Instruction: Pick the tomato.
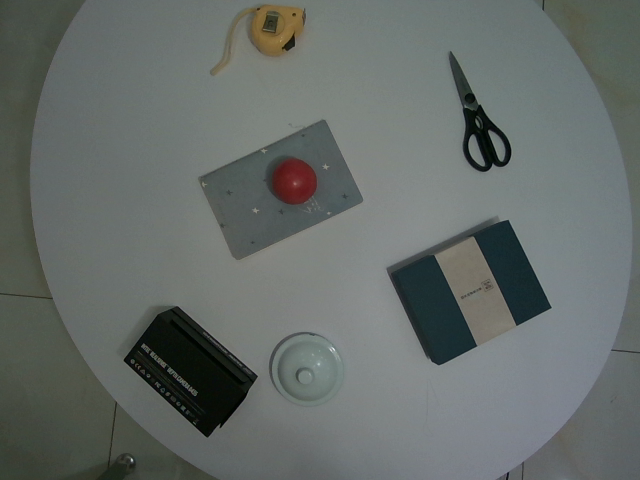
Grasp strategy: vertical